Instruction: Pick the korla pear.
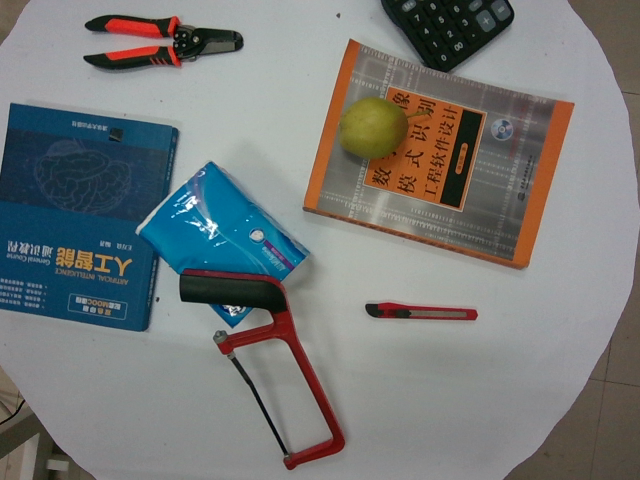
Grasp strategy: vertical